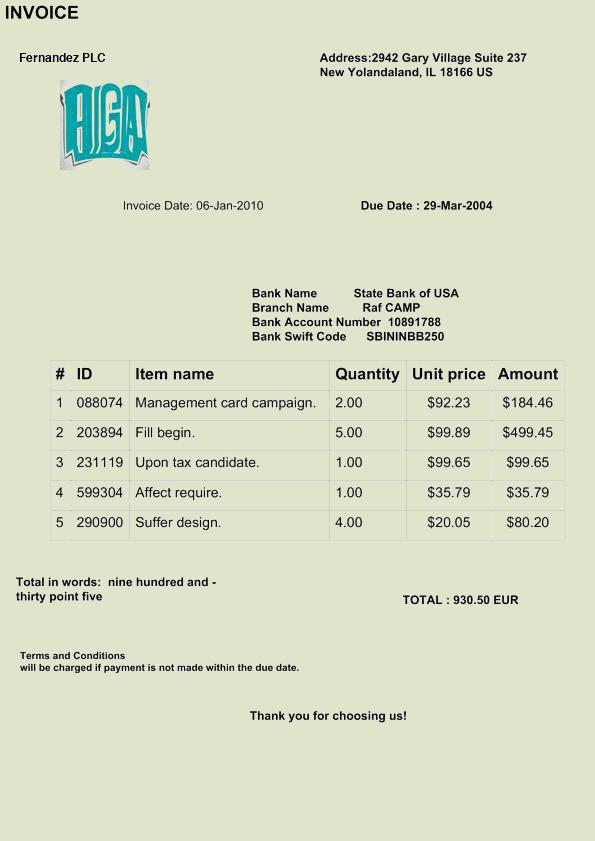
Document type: Invoice